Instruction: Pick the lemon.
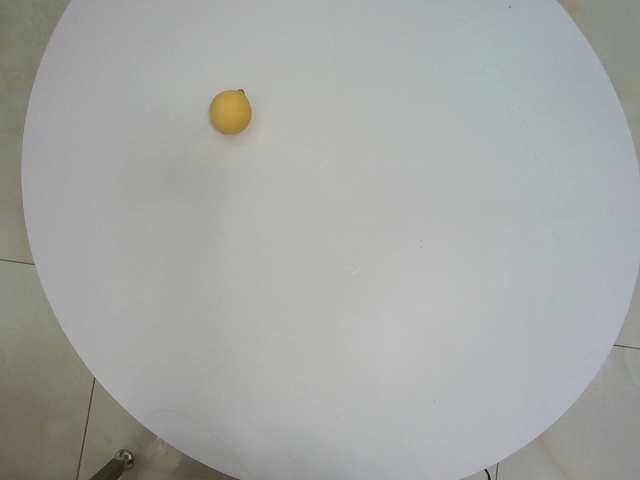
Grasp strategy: vertical